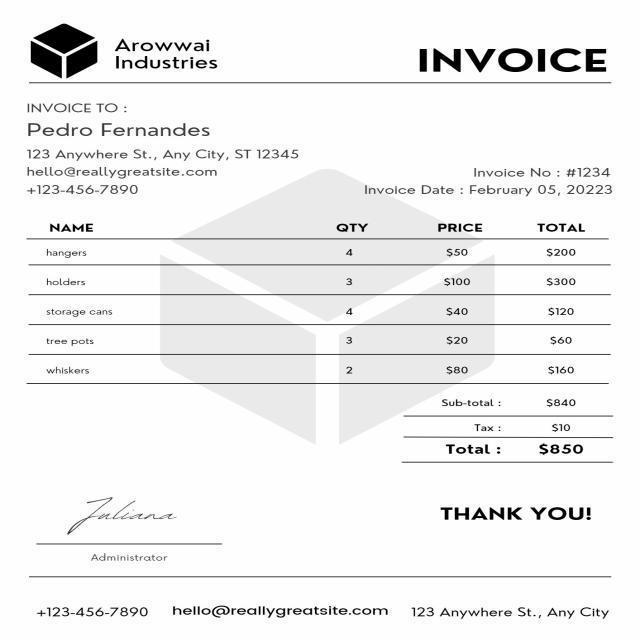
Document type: Invoice